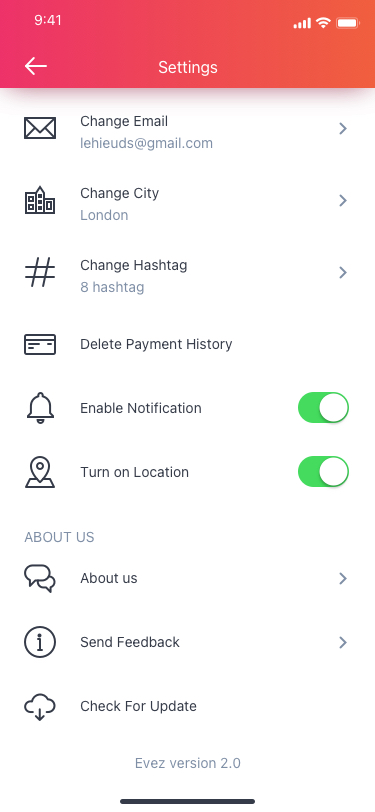
Text in this UI design:
Change Email
lehieuds@gmail.com
Change City
London
Change Hashtag
8 hashtag
Turn on Location
Enable Notification
Delete Payment History
Check For Update
About us
Send Feedback
Evez version 2.0
ABOUT US